Question: What might the diagnosis be?
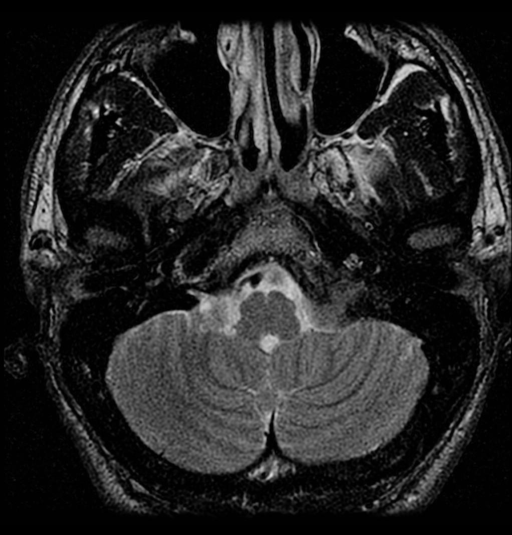
Answer: The possible diagnosis includes meningioma
nerve sheath tumor (schwannoma)
less likely:
paraganglioma
metastatic disease
lymphoma.